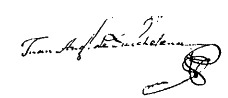
Signature of: juan ángel michelena